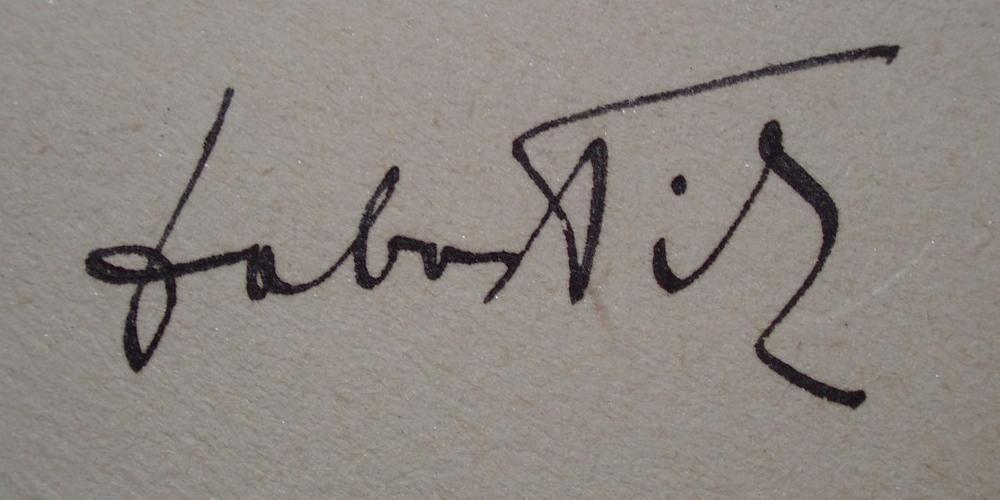
Signature of: tibor dabas